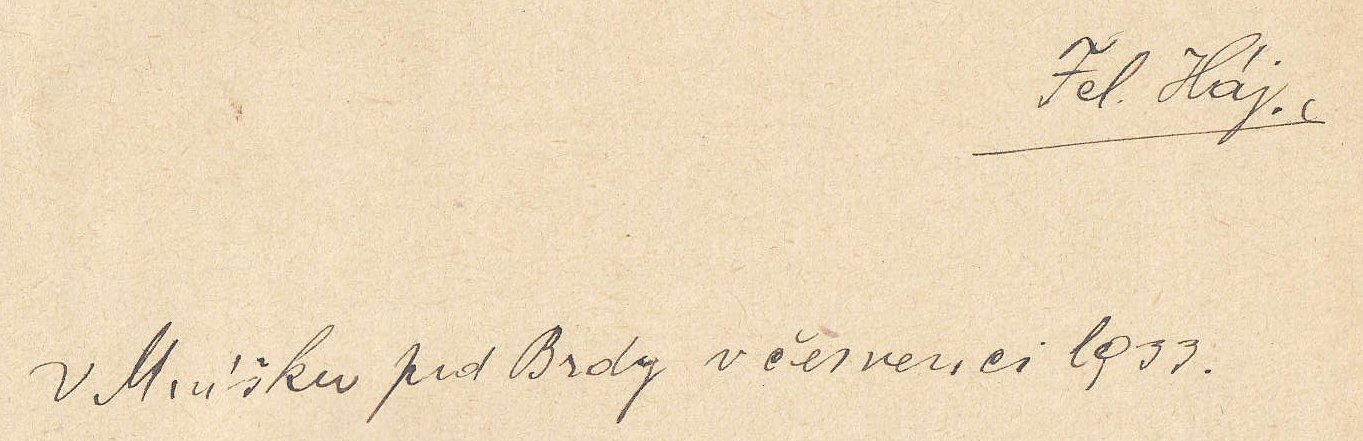
Signature of: felix haj